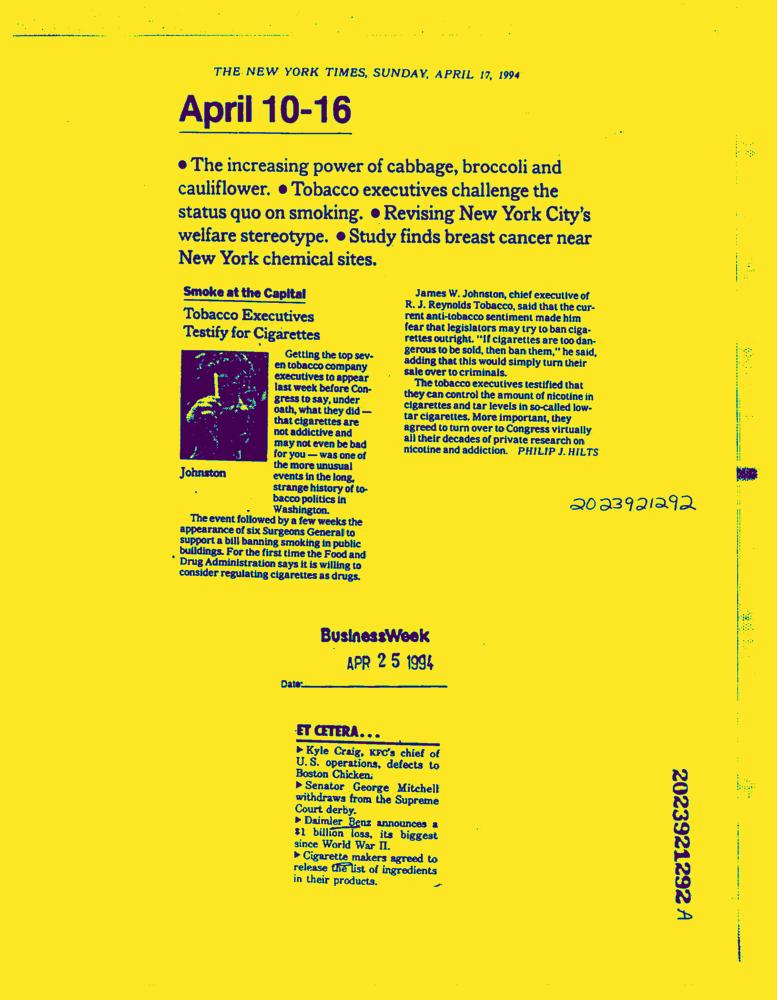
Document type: News-Article